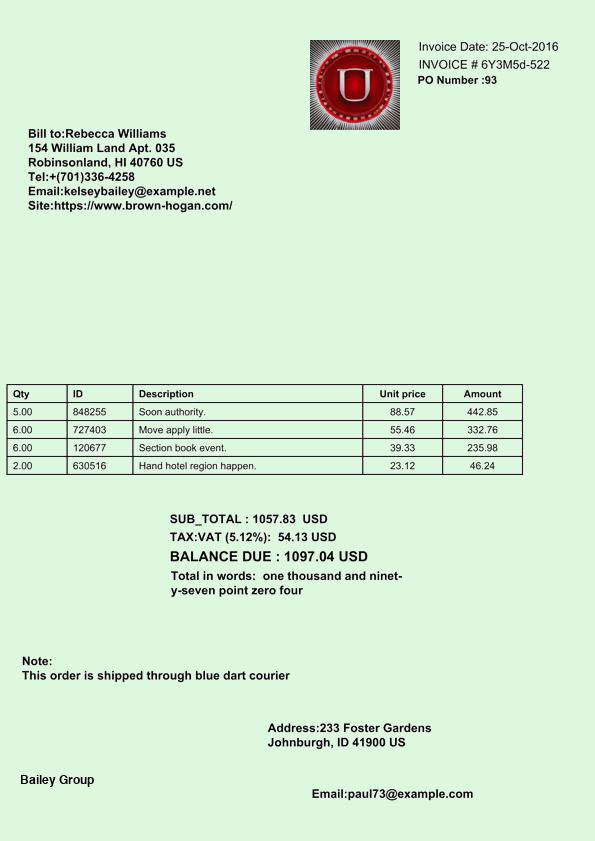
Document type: Invoice